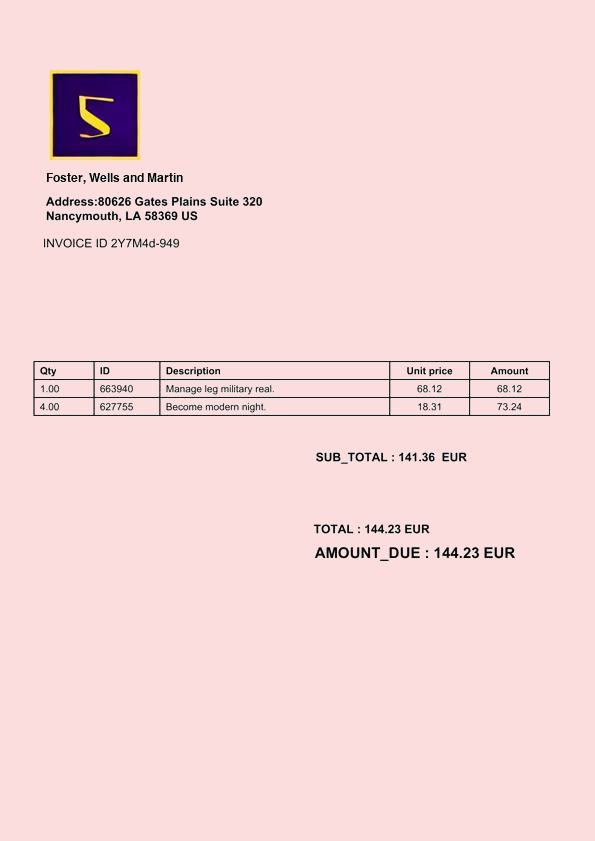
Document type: Invoice